Question: What is the potential diagnosis?
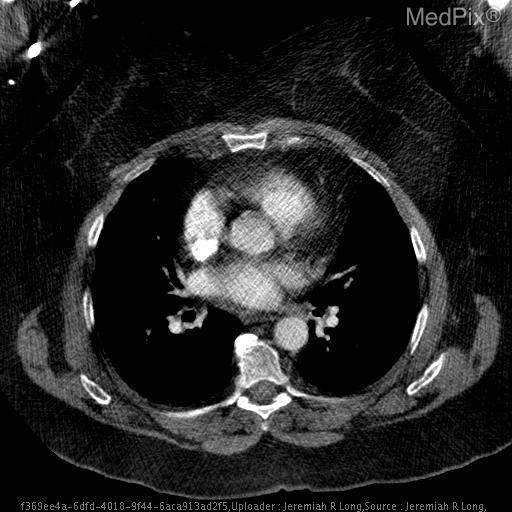
Answer: The possible diagnosis includes Lipomatous hypertrophy of the interatrial septum
Cardiac lipoma
Liposarcoma.